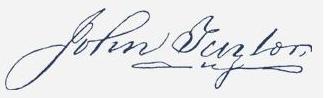
Signature of: john taylor